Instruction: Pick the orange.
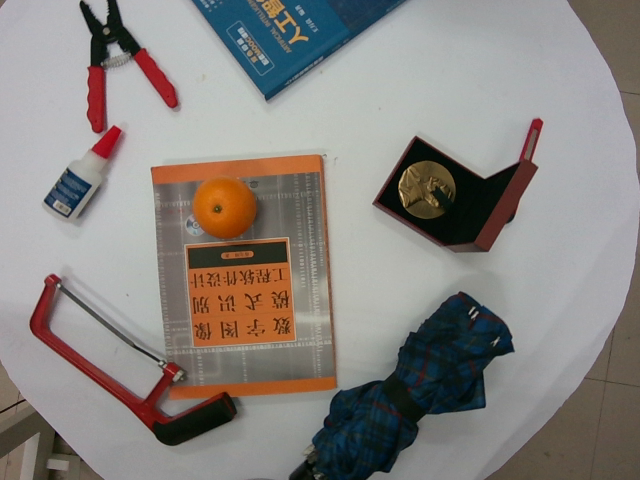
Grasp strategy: vertical